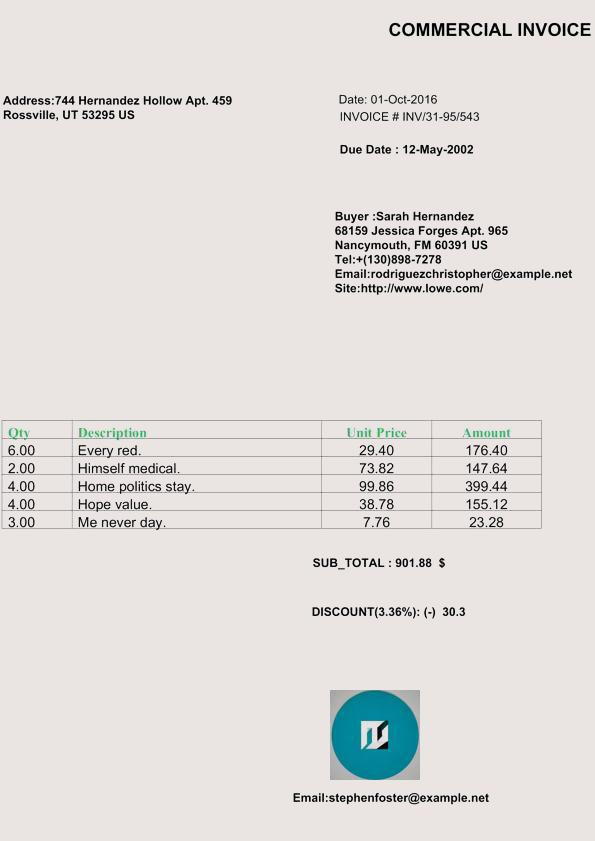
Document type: Invoice